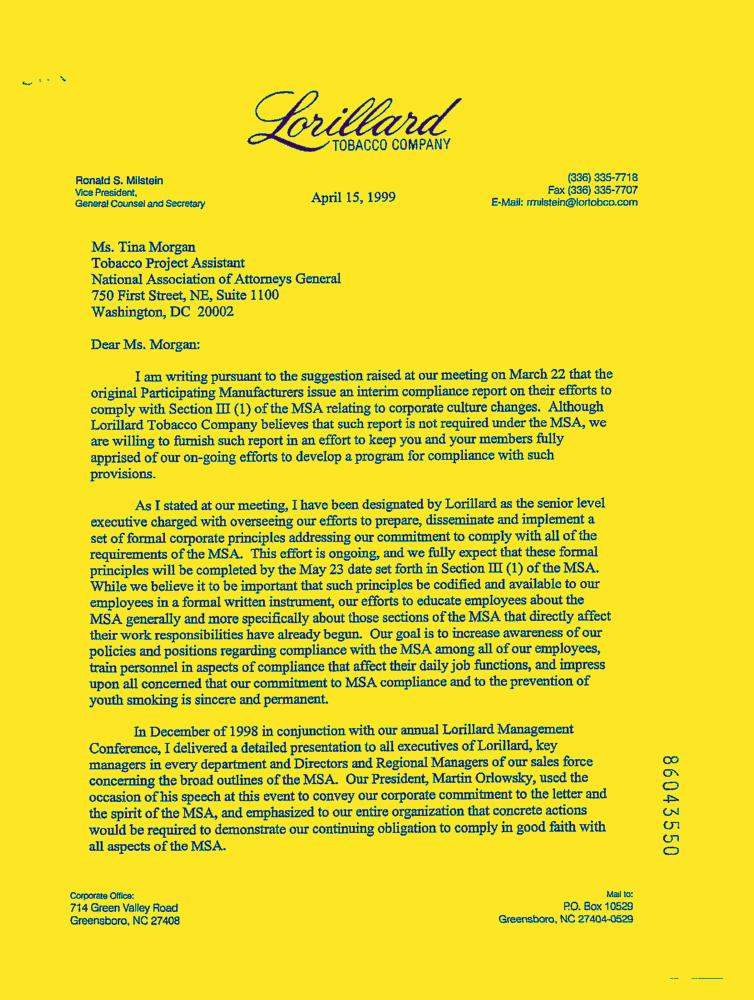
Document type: Letter-Doc